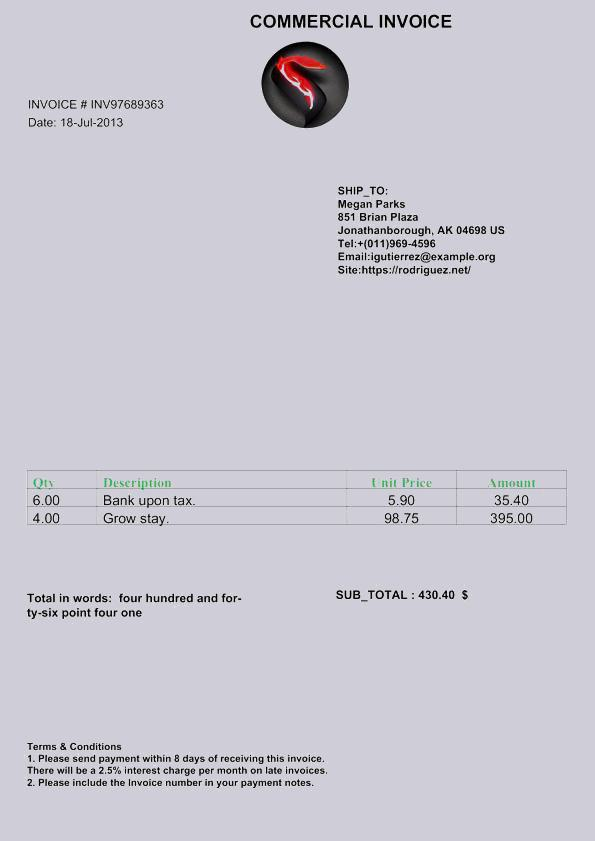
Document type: Invoice